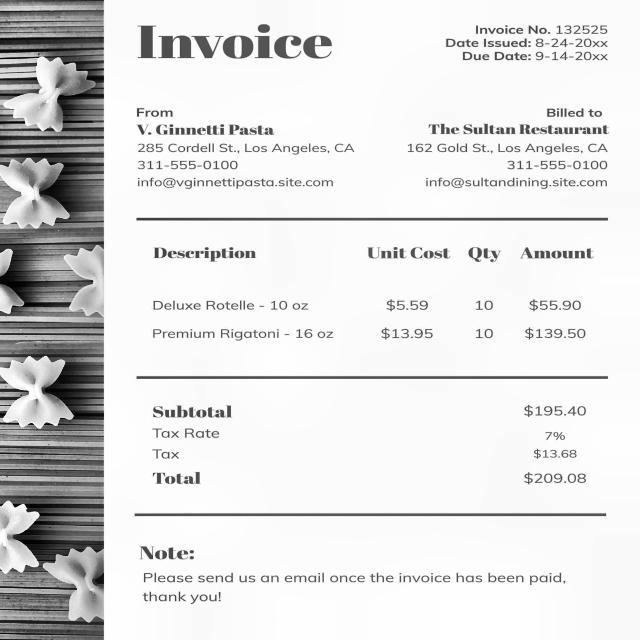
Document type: Invoice